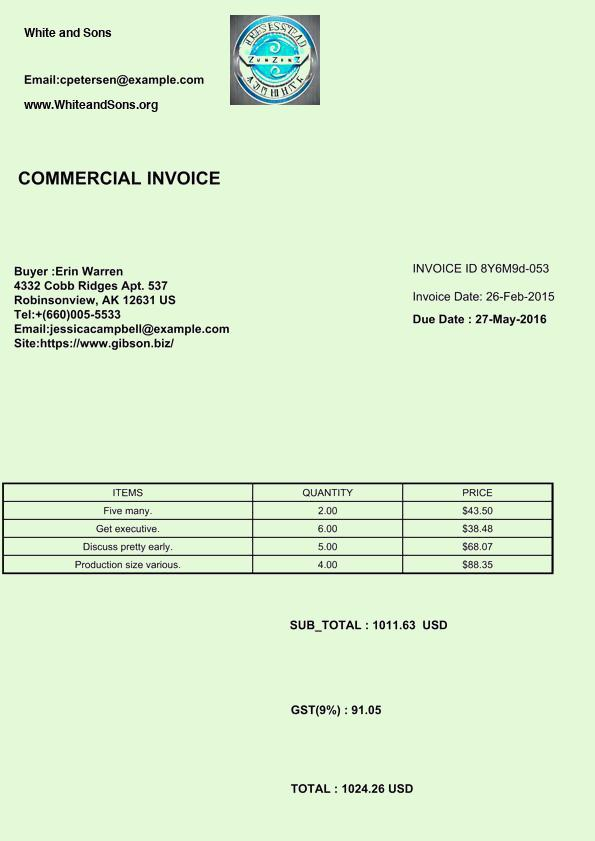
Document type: Invoice